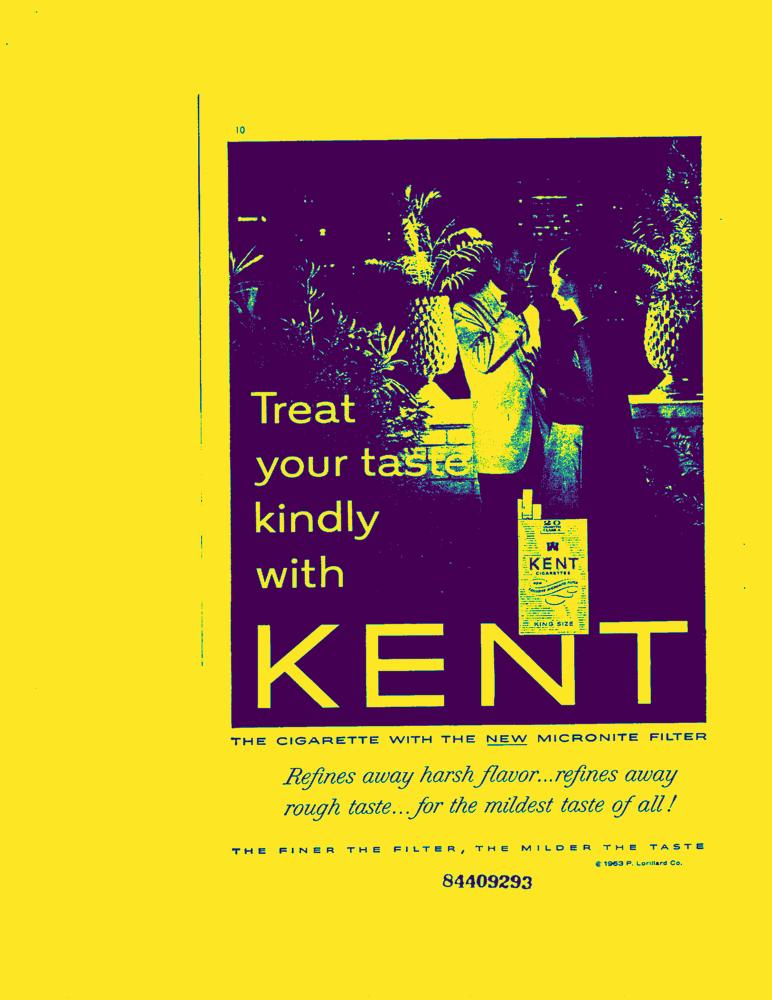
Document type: AD